Question: What appears to be the issue?
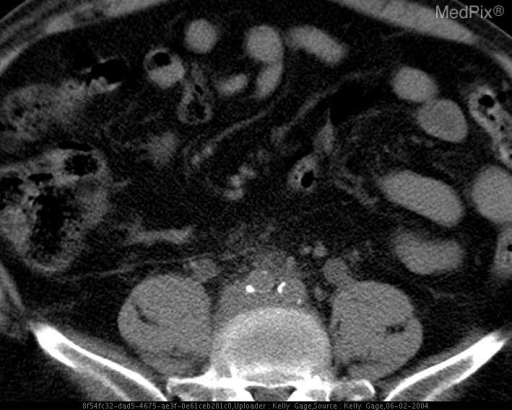
Answer: The findings suggest Bilateral ureteral dilation.  Soft tissue thickening anterior to the sacrum.. Bilateral ureteral dilation. The patient might have a history of 69 y/o man with abdominal pain, rule out stone..